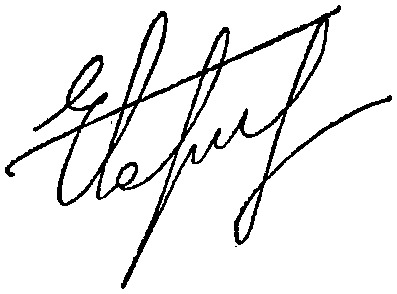
Signature of: yegor borisov